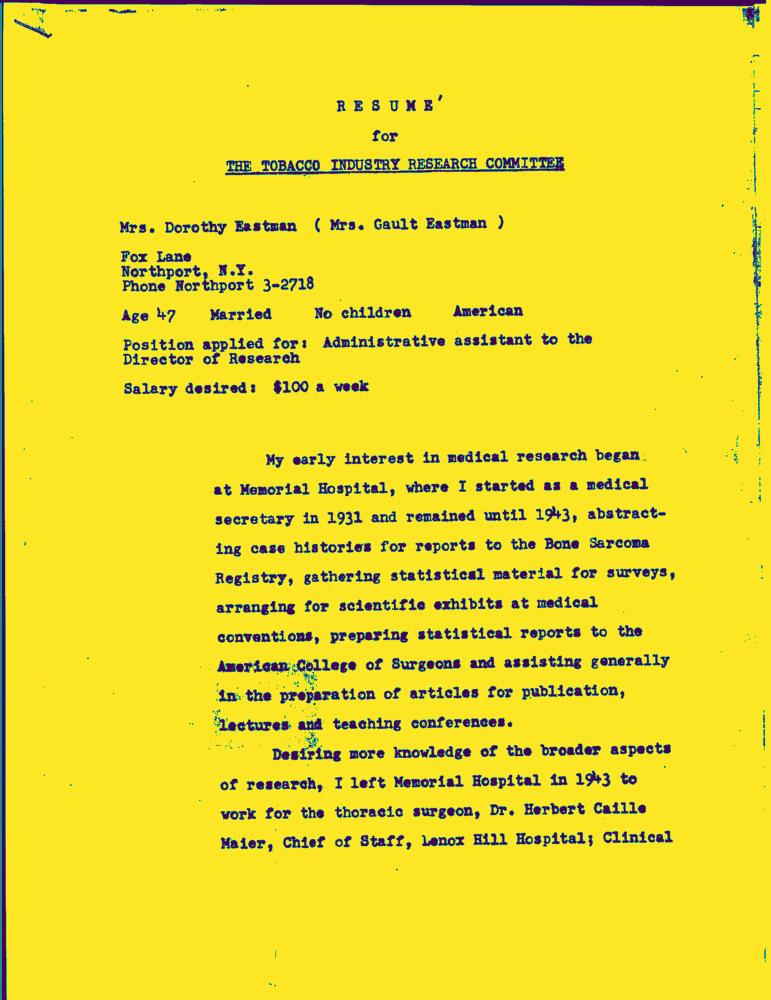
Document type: Resume-Doc